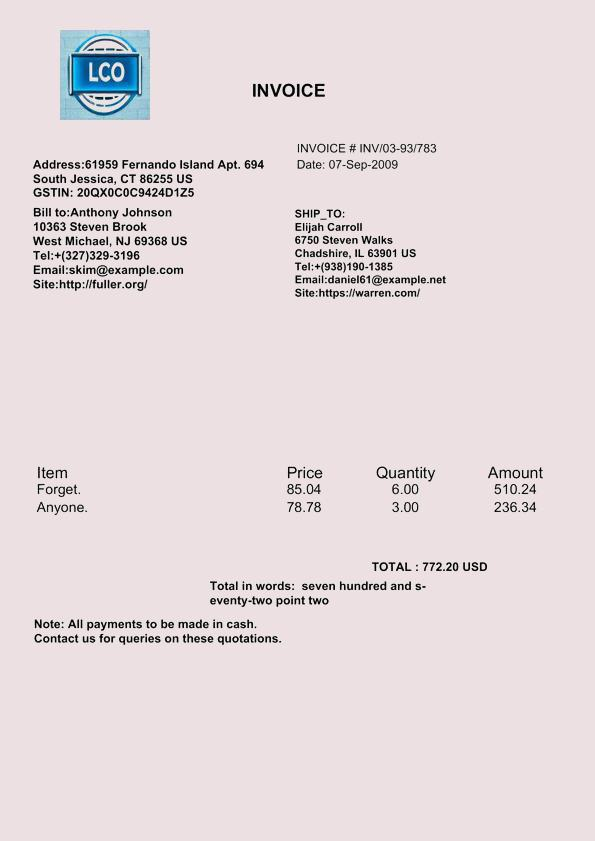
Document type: Invoice